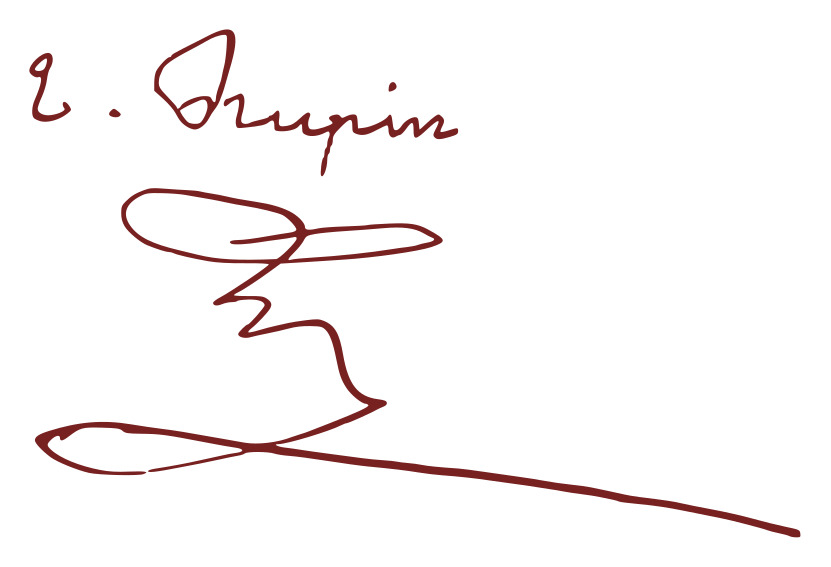
Signature of: ernest jean baptiste rupin